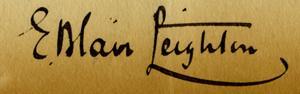
Signature of: frederic leighton